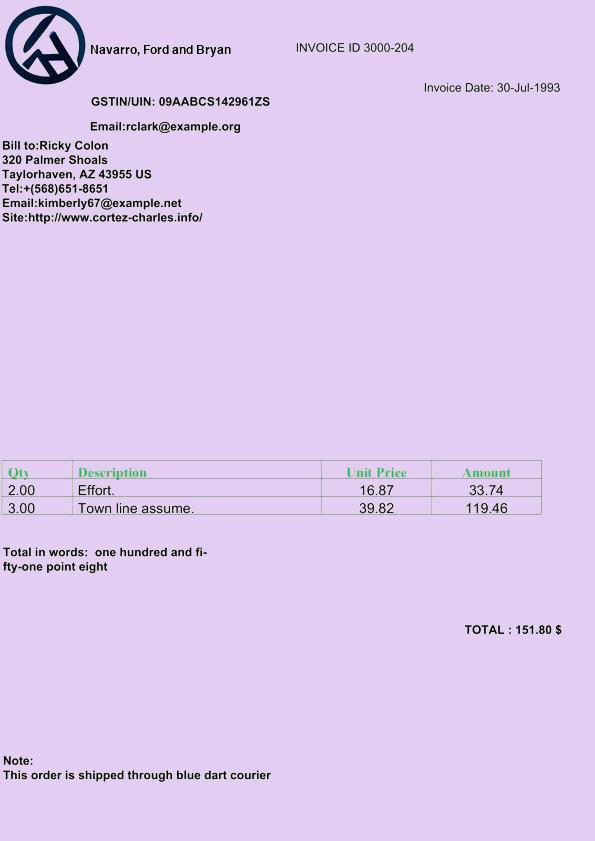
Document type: Invoice